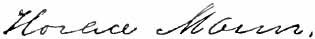
Signature of: horace mann